Question: What is the suspected problem?
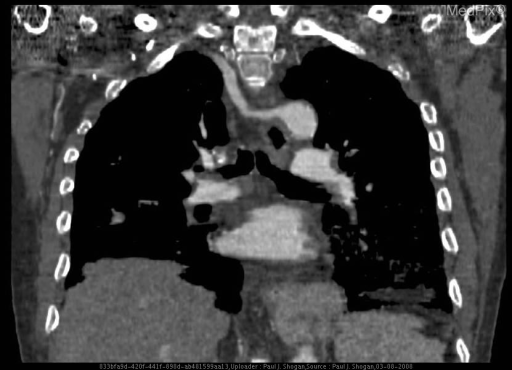
Answer: The findings suggest Chest Radiography: :

Lateral chest radiograph demonstrates soft tissue density superior to the aortic arch causing anterior displacement of the trachea.

Contrast Enhanced CT:

The origin of the anomalous artery is evident arising from the posterior superior aortic arch as the last branching vessel of a left-sided aortic arch passing posteriorly to the esophagus in the retrotracheal space.  At a level 1 cm superior to the aortic arch, the aberrant right subclavian artery is located ascending posteriorly in the right superior mediastinum.

Maximal intensity projection demonstrates the aberrant right subclavian artery arising from the medial wall of the aorta as the last branching vessel, passing posterior to the esophagus, and ascending anterolaterally to the spine into the thoracic inlet.. Maximal intensity projection demonstrates the aberrant right subclavian artery arising from the medial wall of the aorta as the last branching vessel, passing posterior to the esophagus, and ascending anterolaterally to the spine into the thoracic inlet.. The patient might have a history of 60 year old male with complaint of tachypnea and tachycardia with high clinical concern for pulmonary embolus..